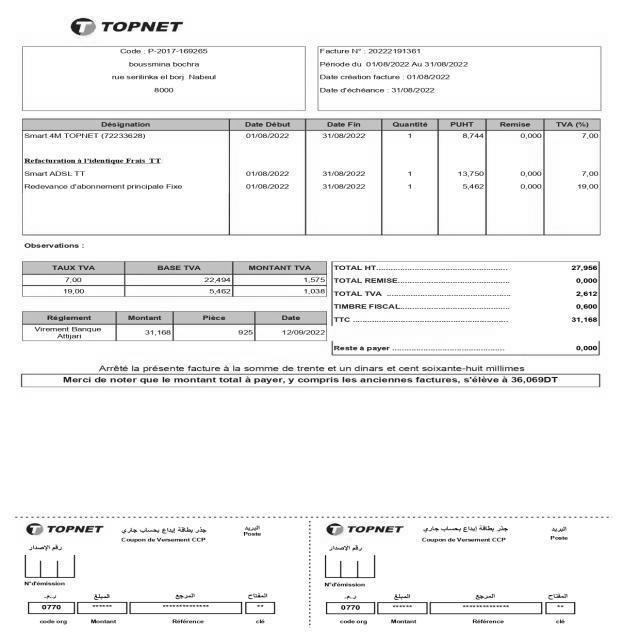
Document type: Invoice